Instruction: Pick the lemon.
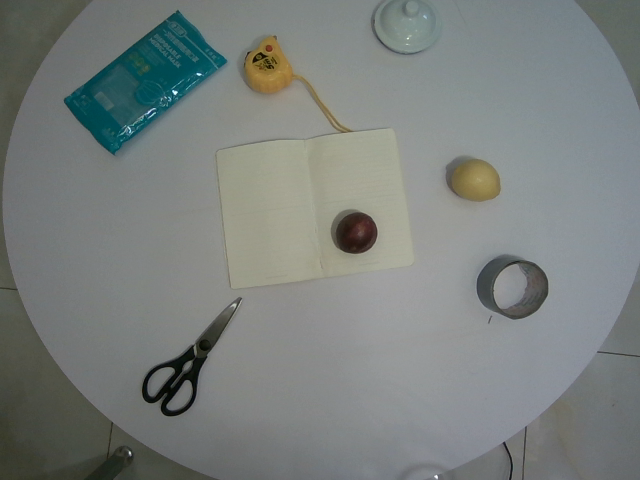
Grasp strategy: vertical